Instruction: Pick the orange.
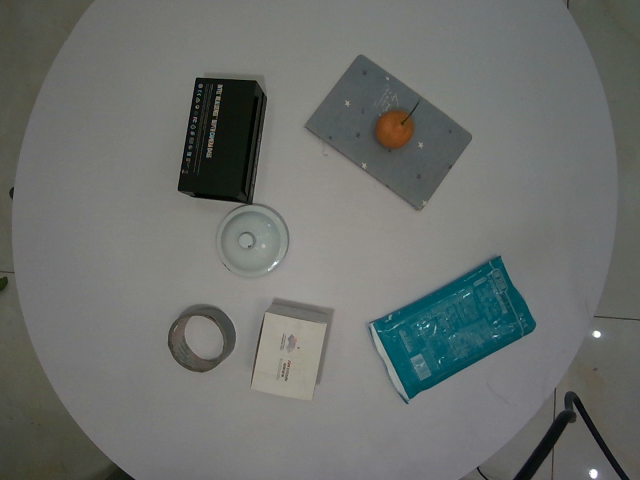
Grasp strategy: vertical